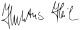
Signature of: hubertus heil